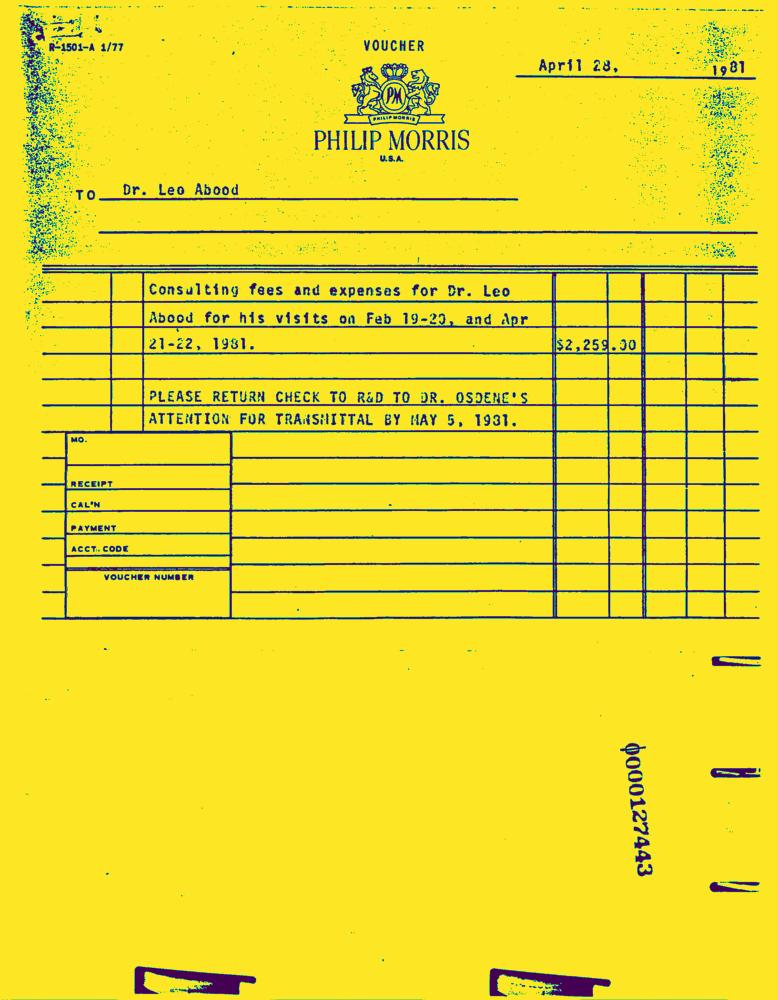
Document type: Invoice-Doc